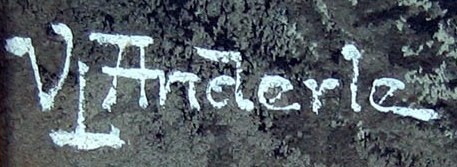
Signature of: václav anderle